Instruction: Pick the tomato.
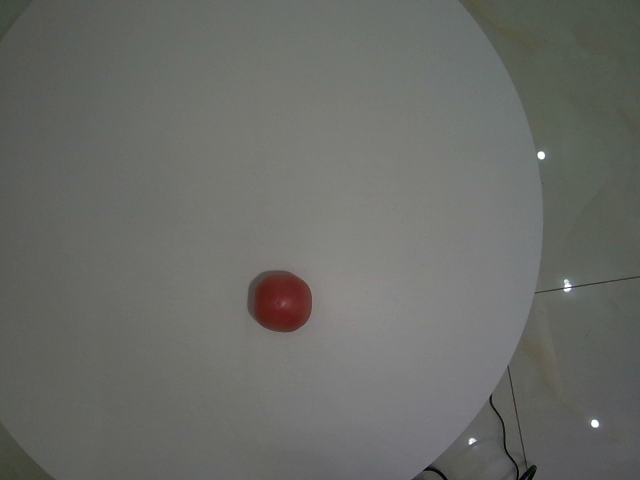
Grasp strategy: vertical